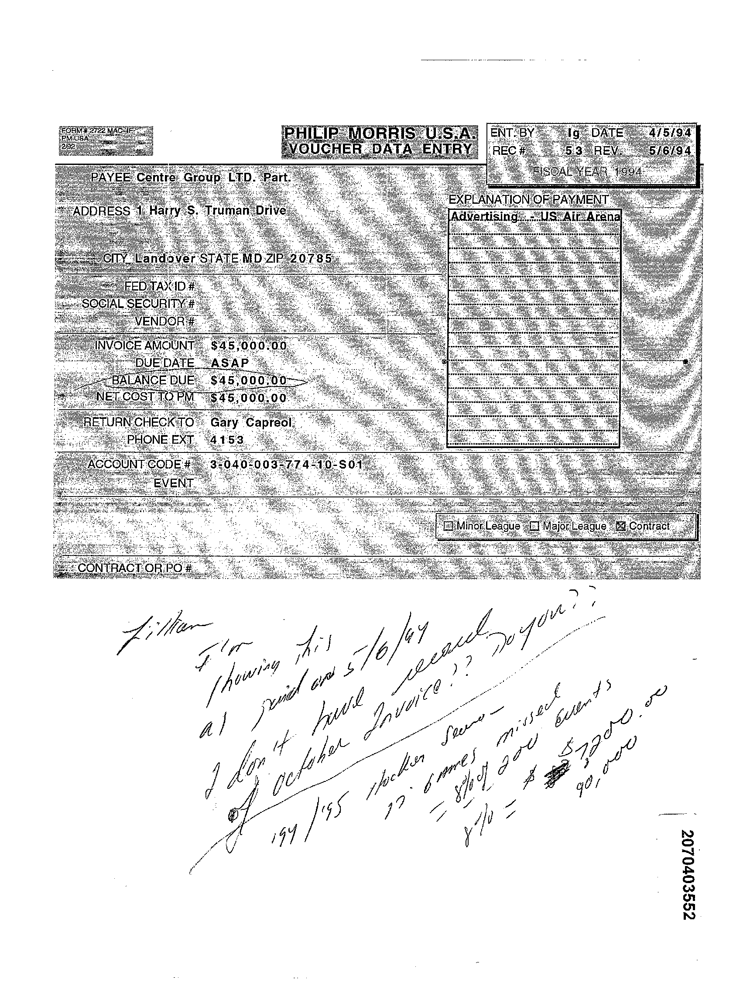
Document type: Invoice